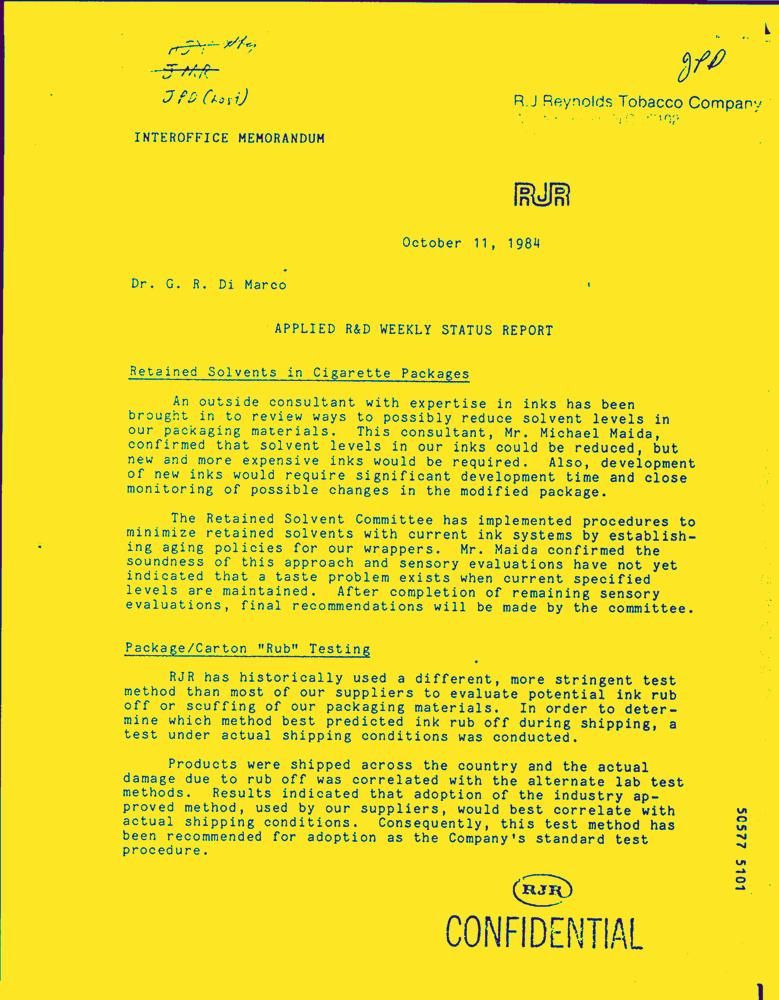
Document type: Letter-Doc